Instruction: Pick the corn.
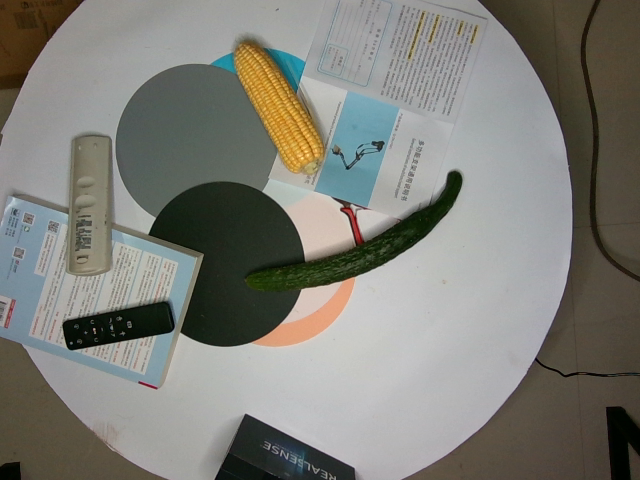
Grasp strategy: vertical